Question: Describe the condition in detail:
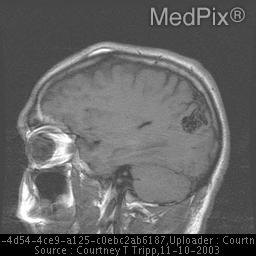
Answer: The disease is discussed as: Arteriovenous Malformation:
Arteriovenous malformations consist of feeding arteries that are dilated with a cluster of entangled vascular loops.  Blood flows preferentially through the AVM therefore depriving other areas of the brain of blood flow.  This steal phenomenon can produce neurological symptoms, seizures, and parenchymal loss.  This increase in blood flow also can produce aneurysms.  The location of the AVMs is 80-85% in the cerebral hemispheres and 10-15% in the posterior fossa.

Clinical Presentation:
Arteriovenous malformations are usually congenital developmental anomalies, but are frequently asymptomatic until 30 to 40 years of age.  Approximately 25% of these patients hemorrhage by age 15 and 80-90% of the patients are symptomatic by age 50.  Symptoms include seizure and headaches.

Pathology:
Arteriovenous malformations consist of feeding arteries that are dilated with a cluster of entangled vascular loops.  Blood flows preferentially through the AVM therefore depriving other areas of the brain of blood flow.  This steal phenomenon can produce neurological symptoms, seizures, and parenchymal loss.  This increase in blood flow also can produce aneurysms.  The location of the AVMs is 80-85% in the cerebral hemispheres and 10-15% in the posterior fossa.

Image Findings:
CT scans typically show tangled vessels in the parenchyma that are high density contrast.  These vessels are noted to have a serpentine configuration.  Curvilinear or speckled calcification may also be present.  MR scans show curvilinear flow voids secondary to fast flow seen on pulse sequences and dilated feeding arteries.  The appearance of the arteries vary due to flow rate, direction, pulse sequence, and the presence and age of the hemorrhage.  Gliosis and hemorrhages also appear on the MR images.  Often MRA images are used to diagnose the disease.  MR is more sensitive to the feeding arteries, the core or nidus, and the enlarged draining veins.

Differential Diagnosis:
Differential diagnosis includes vascular malformations.  If normal blood flow is present, capillary telangiectasis and developmental venous anomalies are commonly confused with AVM.  Capillary telangiectasis are lesions measuring approximately 3 cm in diameter and are typically found in the pons.  The majority of the lesions do not hemorrhage and are observed as nodular enhancements after contrast on T1WI.  Developmental venous anomalies are the most common cerebral vascular malformation.  These malformations rarely hemorrhage.  If hemorrhage is noted, it is most likely due to a coexisting cavernous angioma.  If the malformation is isolated, they appear to be composed of dilated medullary veins that form a large channel draining into cortical veins or subependymal veins.  If there is high blood flow, AV fistula shares similar characteristics with AVM.  AV fistula is an arterial dissection or laceration that spontaneously communicates with an adjacent vein or dural sinus.  These fistulas are commonly seen in the cavernous sinus, below the petrous temporal bone, and foramen magnum.

Treatment:
Depending on the size and location of the AVM, the treatment may include embolization, surgery, or radiation therapy.